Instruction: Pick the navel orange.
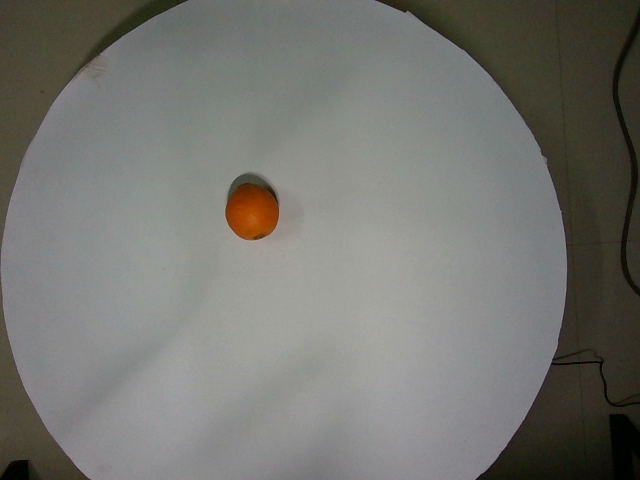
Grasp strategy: vertical